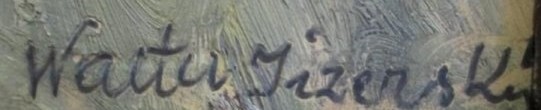
Signature of: karel walter jizerský